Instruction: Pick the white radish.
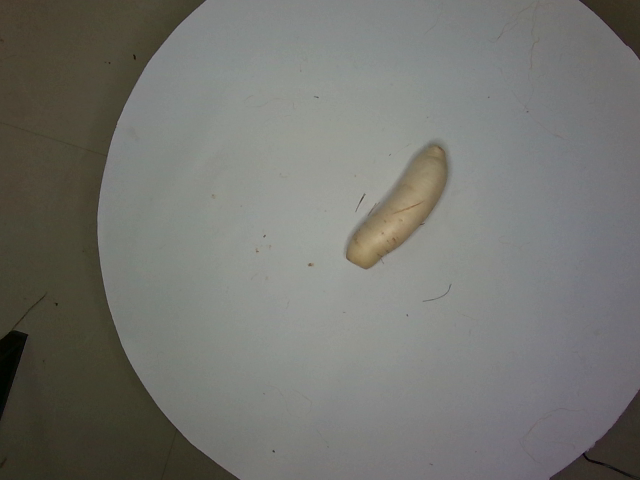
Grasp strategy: vertical